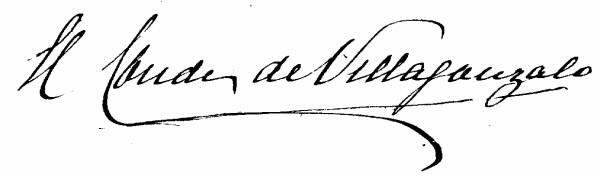
Signature of: mariano maldonado y dávalos